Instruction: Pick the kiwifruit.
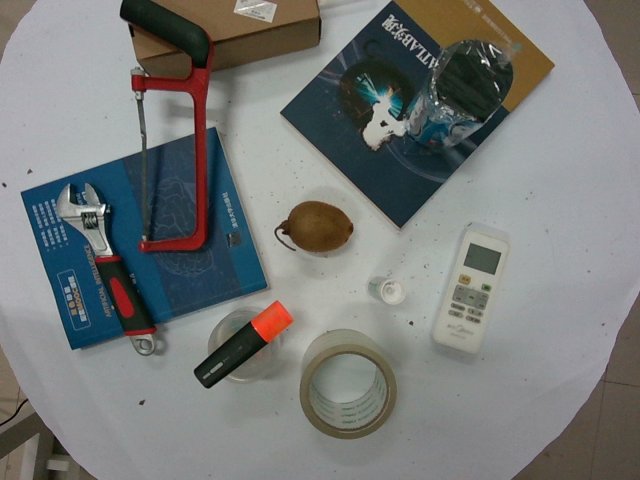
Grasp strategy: vertical